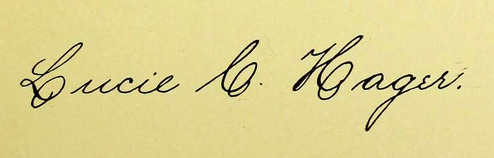
Signature of: lucie caroline hager